Question: What is the suspected problem?
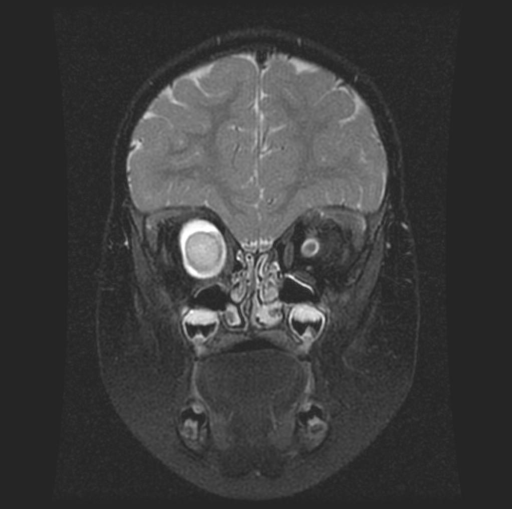
Answer: The findings suggest Right sided intraconal solid spherical mass continuous with the optic nerve. Meninges appear to be intact around mass with CSF surrounding mass. Mass appears to be confined within orbit and does not involve the optic chiasm. The signal intensity of the mass in T1W images is similar to the signal intensity of the optic nerves and brain matter. On T2W images, the mass again has similar intensity to the optic nerves and brain matter and has a higher intensity than the musculature. On T1W images, post-gadolinium, the mass shows fairly uniform contrast enhancement. Right sided intraconal solid spherical mass continuous with the optic nerve. Meninges appear to be intact around with sleeve of CSF surrounding the mass. It appears to be confined within the orbit and does not extend to involve the optic chiasm. The signal intensity on T1W is similar to the optic nerves. On T2W images, the mass again has similar intensity to the optic nerves, but has a higher intensity than the musculature. On T1W images after gadolinium, the mass shows fairly uniform contrast enhancement. The patient might have a history of 2 y.o. noted to have right sided proptosis.